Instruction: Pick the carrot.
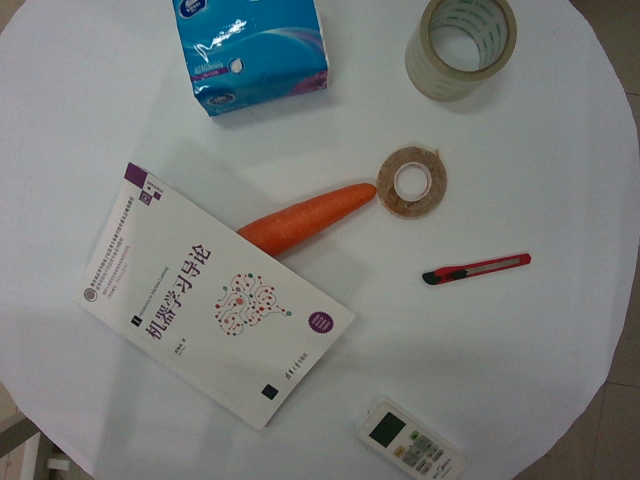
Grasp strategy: vertical